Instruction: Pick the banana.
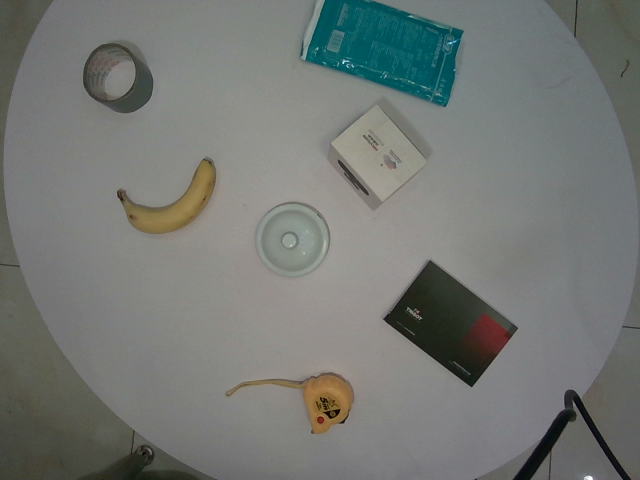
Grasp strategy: vertical